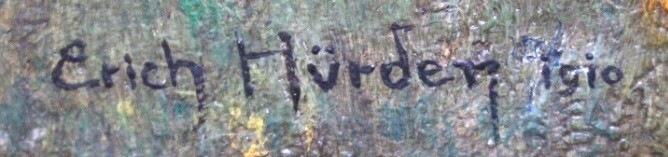
Signature of: erich hürden